Question: How is the history relevant to the case?
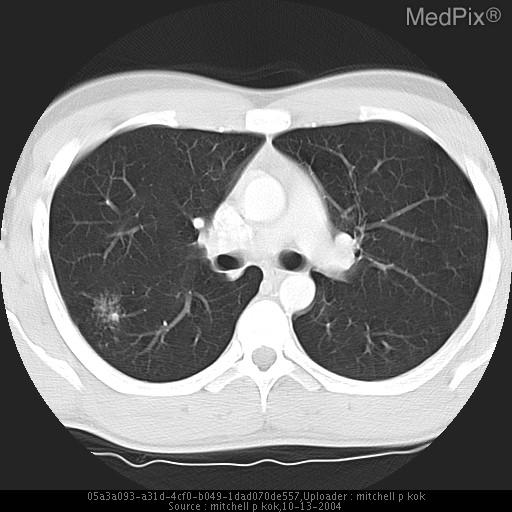
Answer: The patient's history of shortness of breath is key in understanding the case.